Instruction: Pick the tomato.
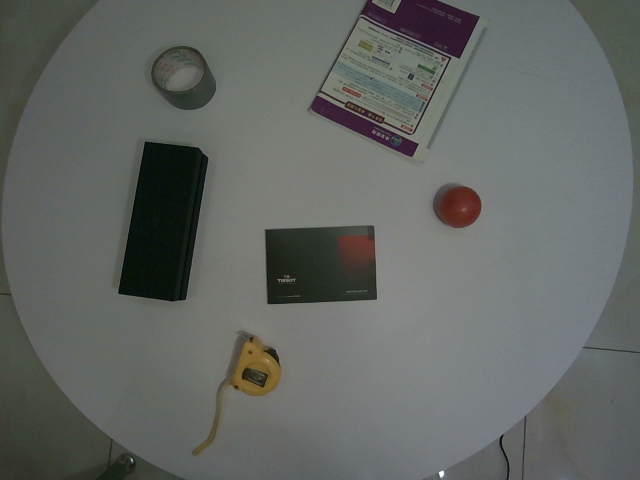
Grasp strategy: vertical